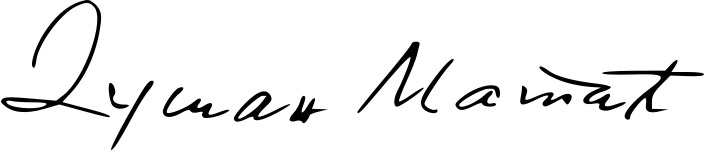
Signature of: dušan matić